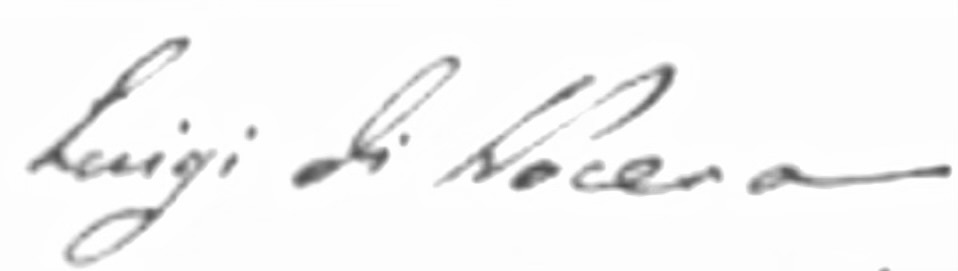
Signature of: luigi di nocera